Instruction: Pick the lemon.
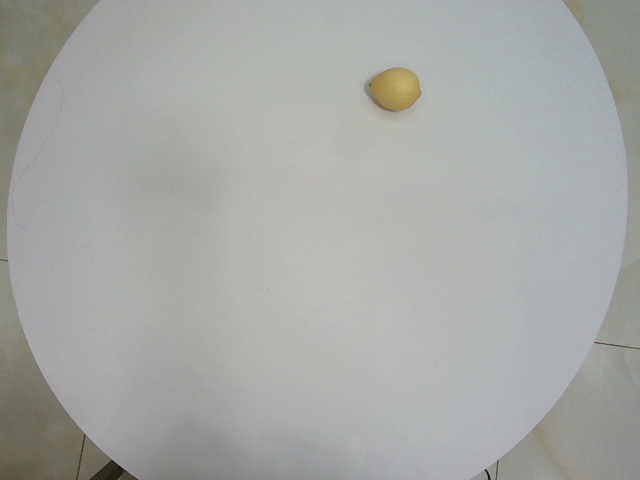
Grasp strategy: vertical